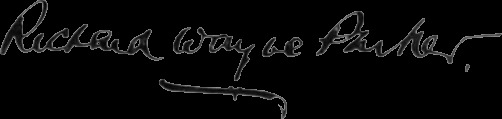
Signature of: richard w parker